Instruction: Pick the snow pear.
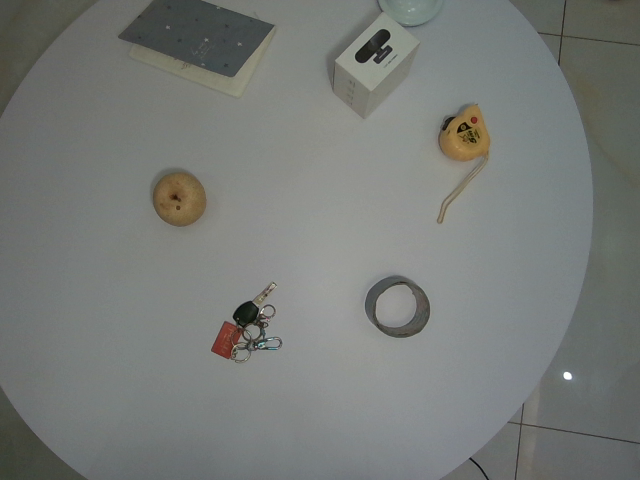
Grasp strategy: vertical